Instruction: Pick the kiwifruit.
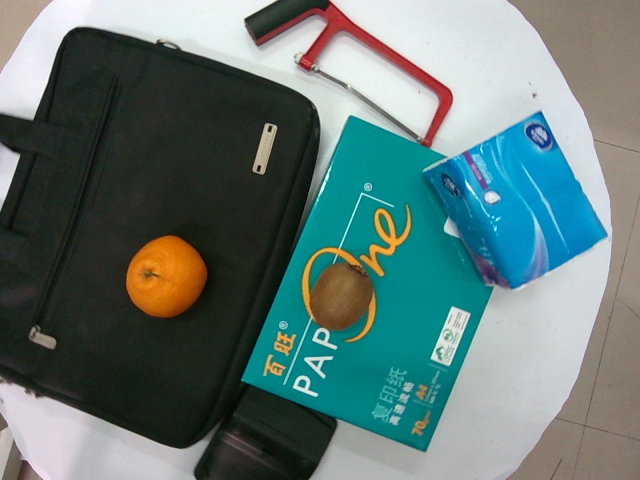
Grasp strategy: vertical